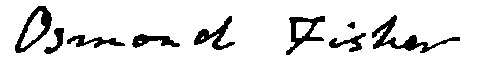
Signature of: osmond fisher